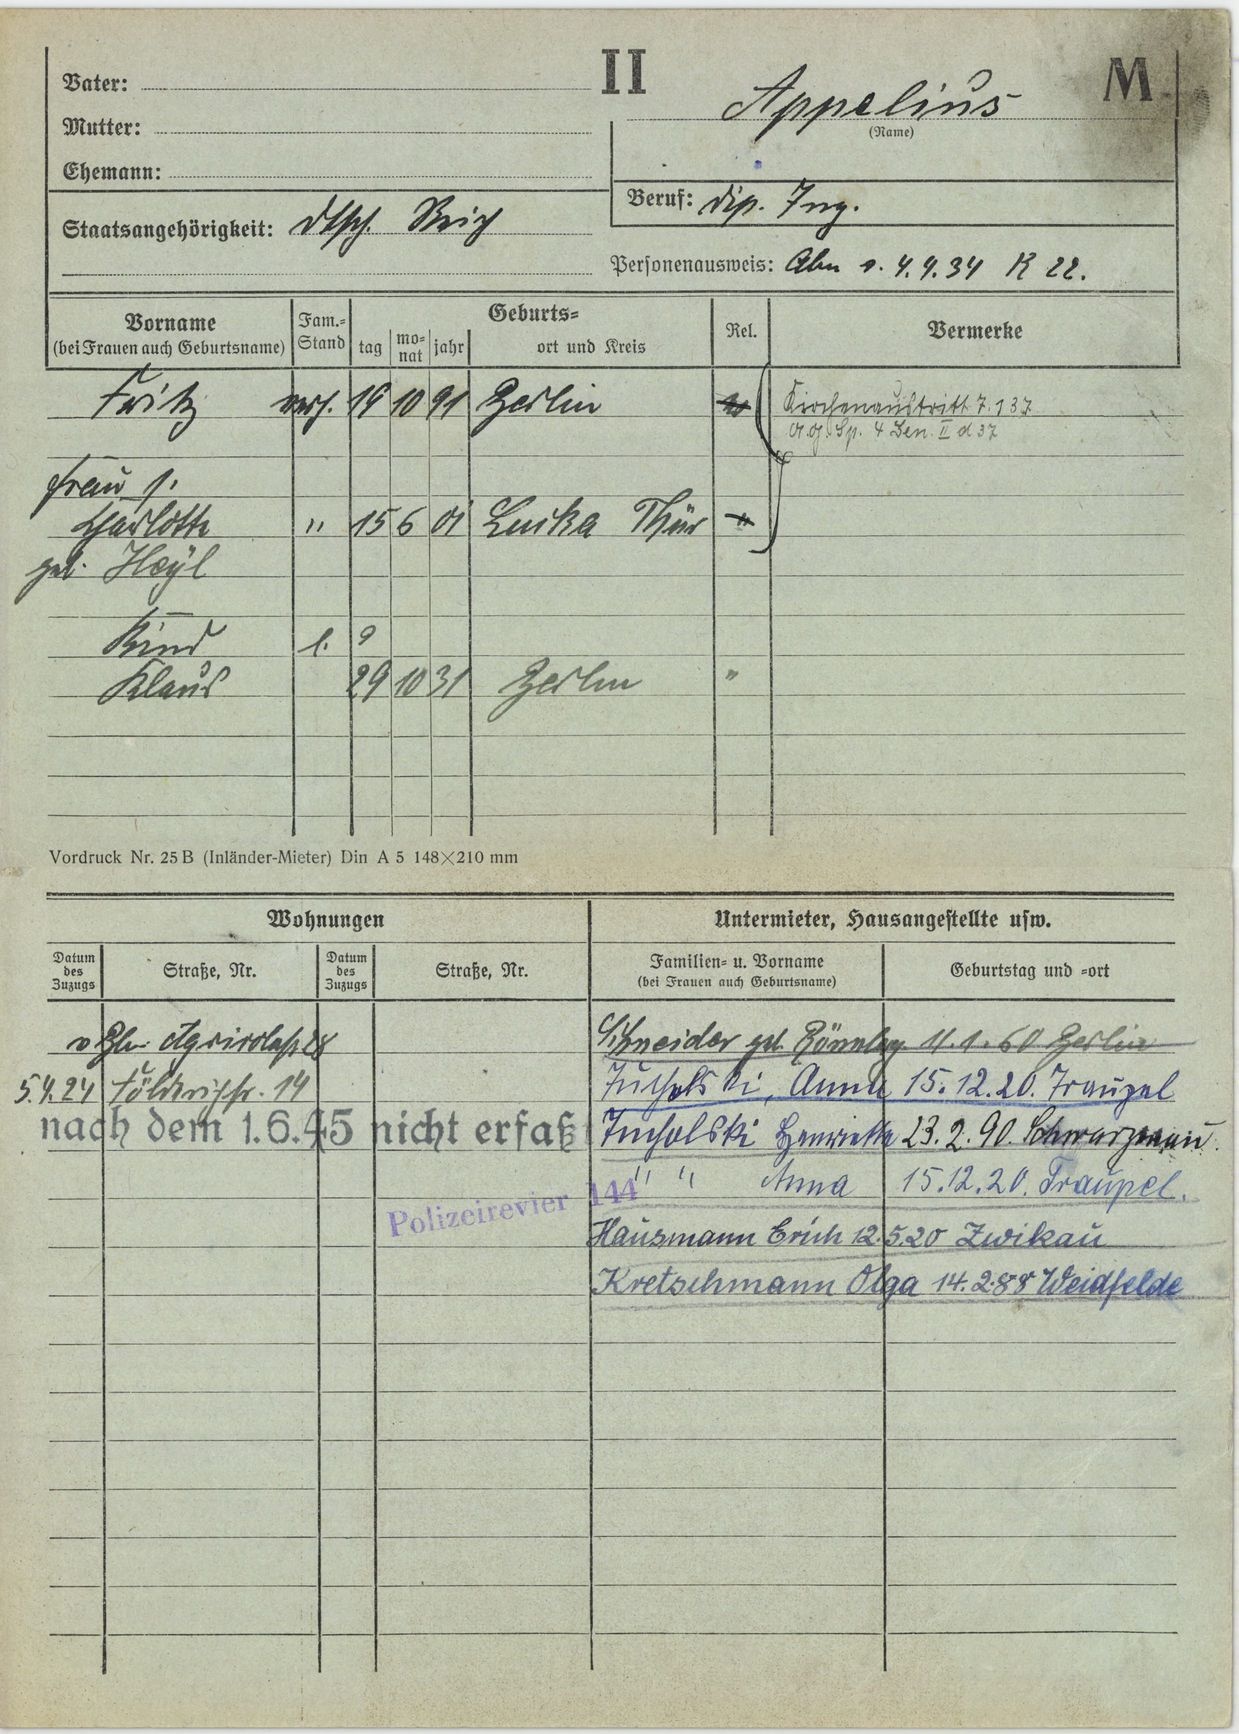
Appelius